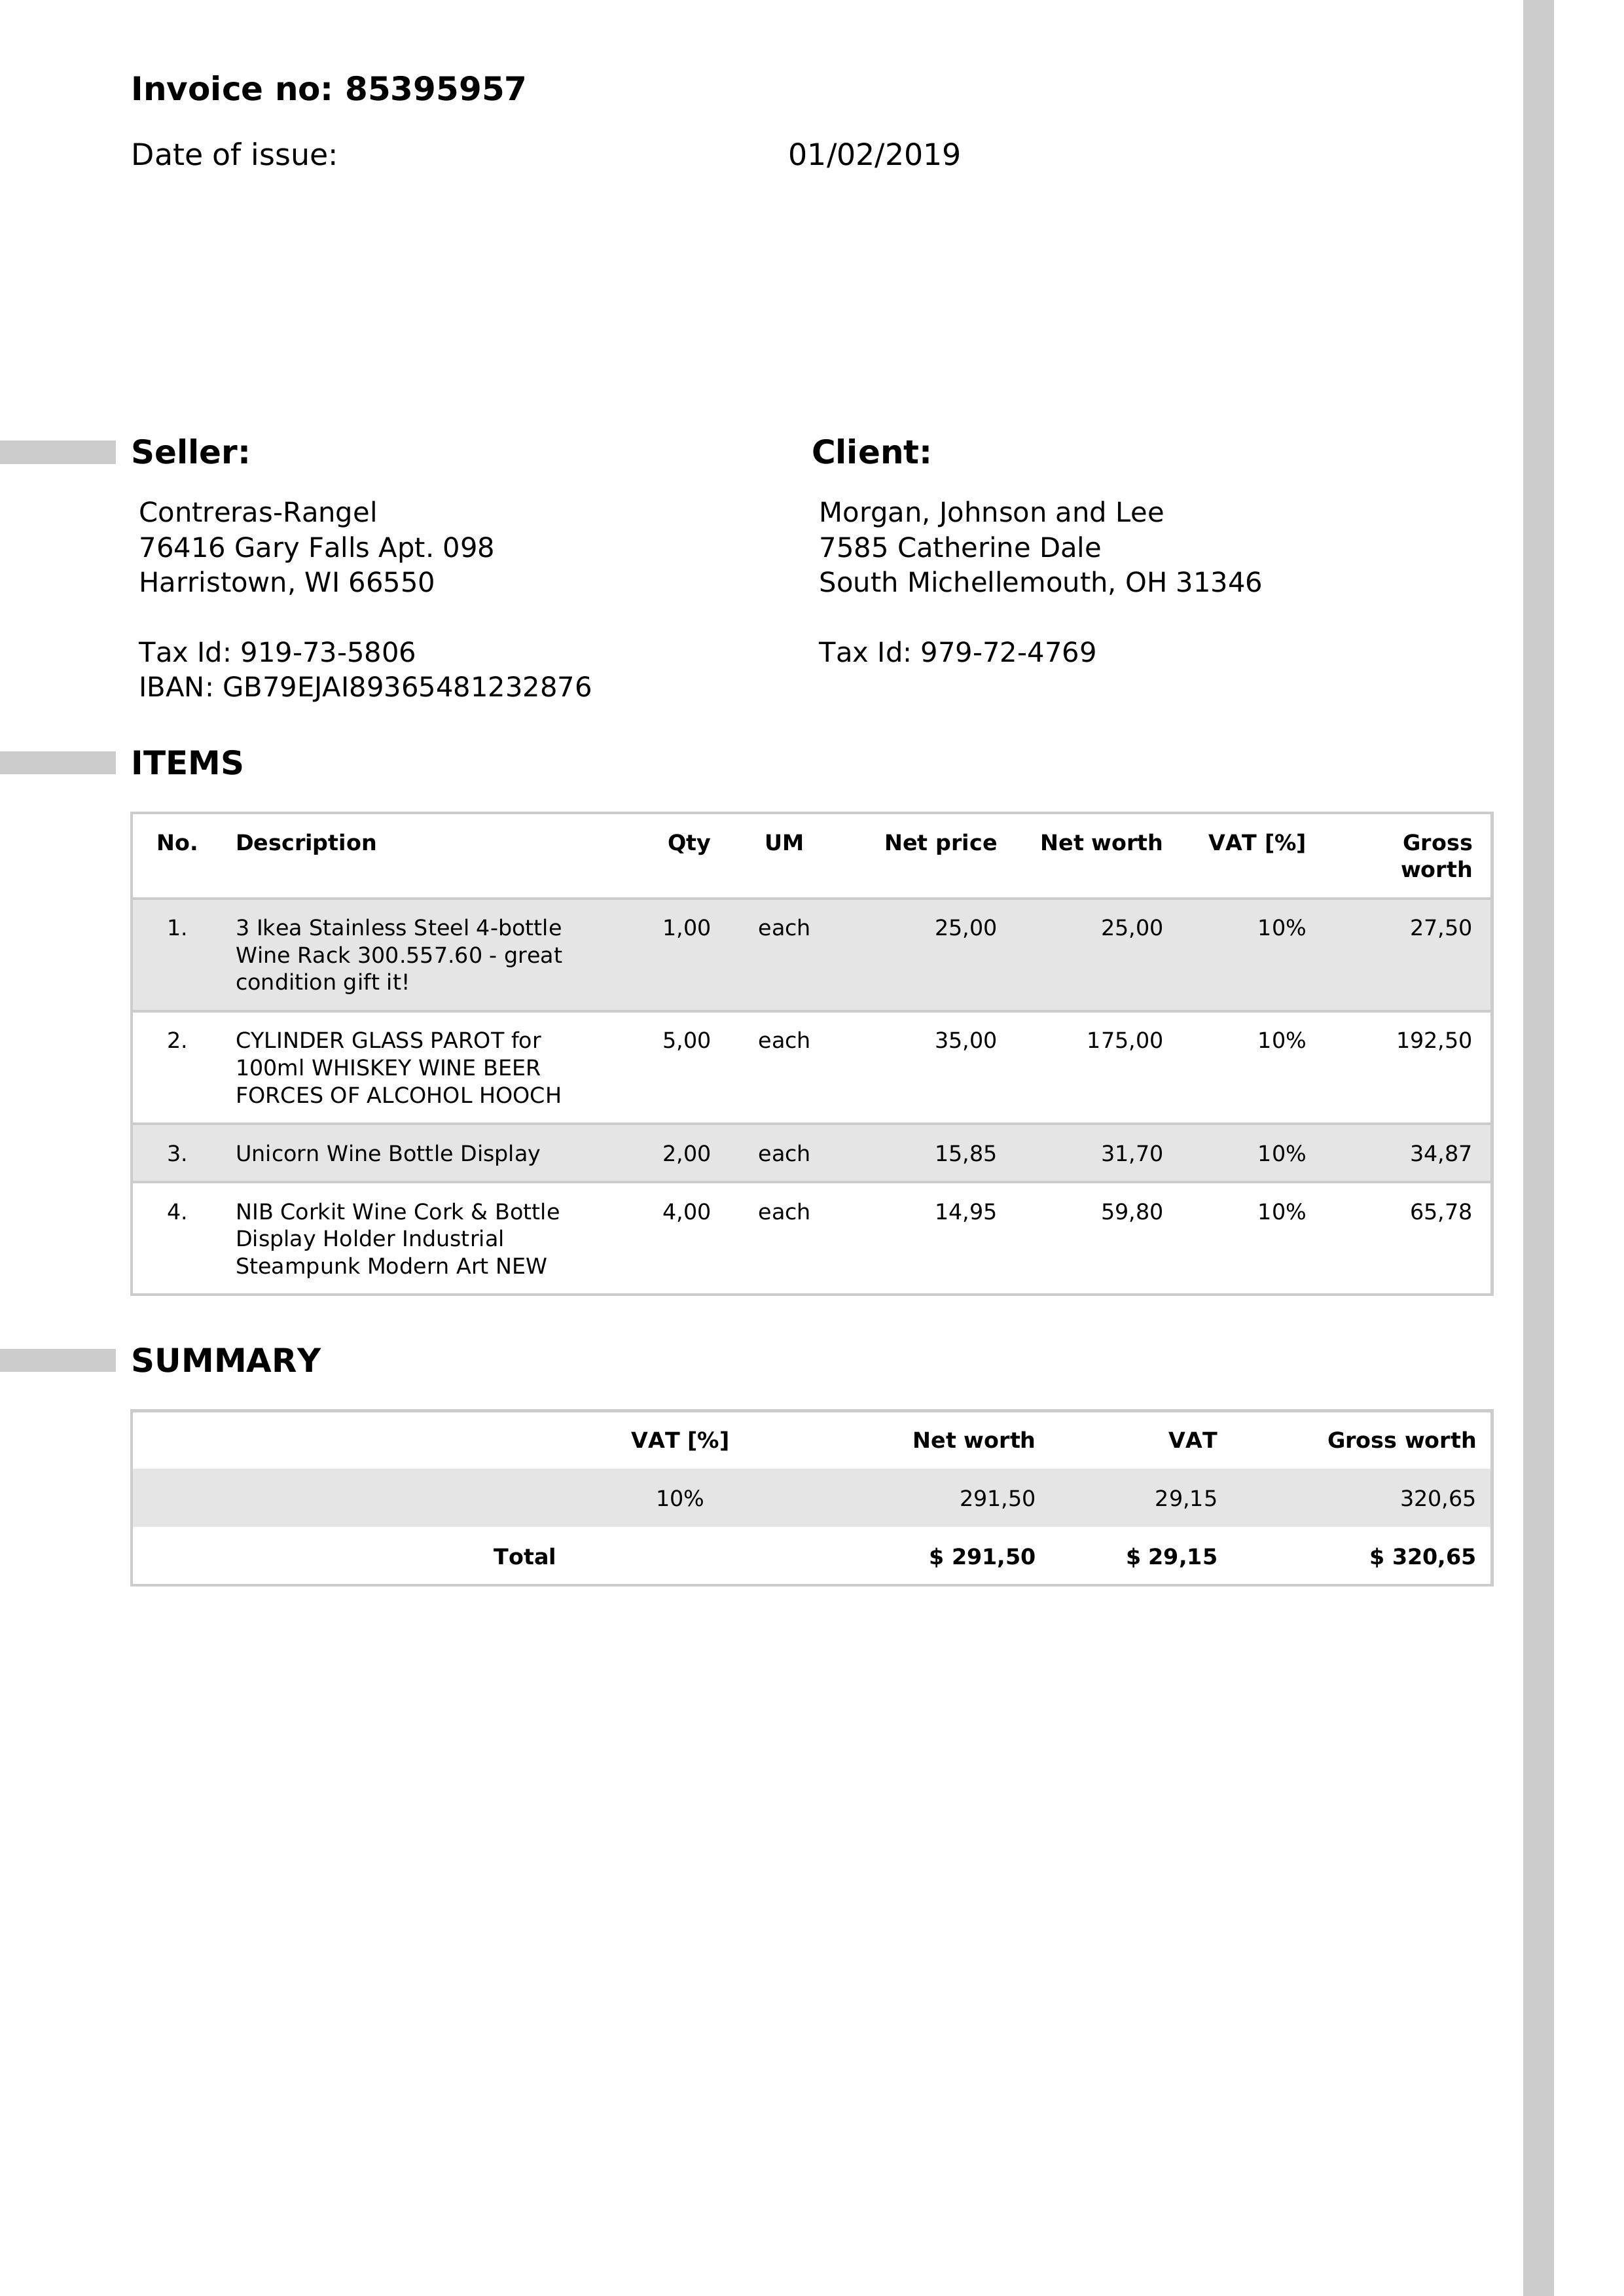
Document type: Invoice